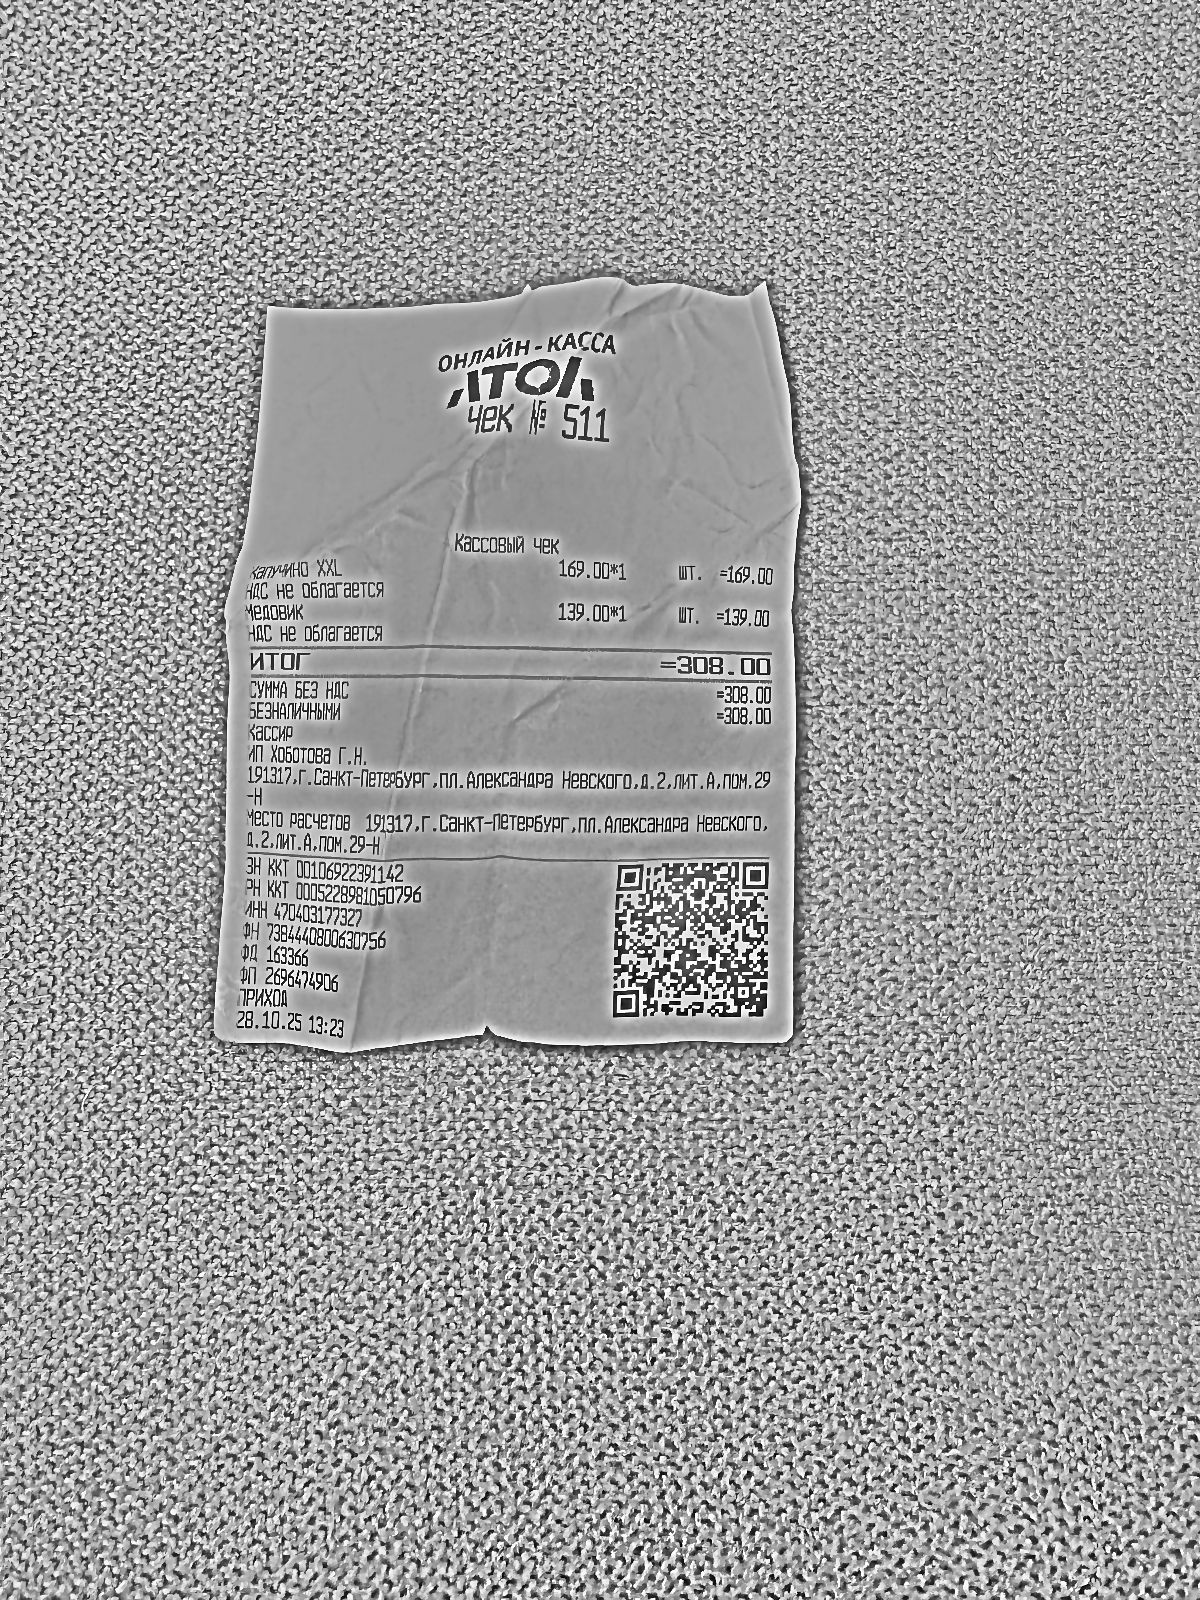
Продавец: ИП Хоботова Г.Н.
ИНН: 470403177327
Дата: 28.10.25
Товары: Капучино XXL; Медовик
Количество: 1; 1
Цена: 169.00; 139.00
Сумма: 169.00; 139.00
Итого: 308.00